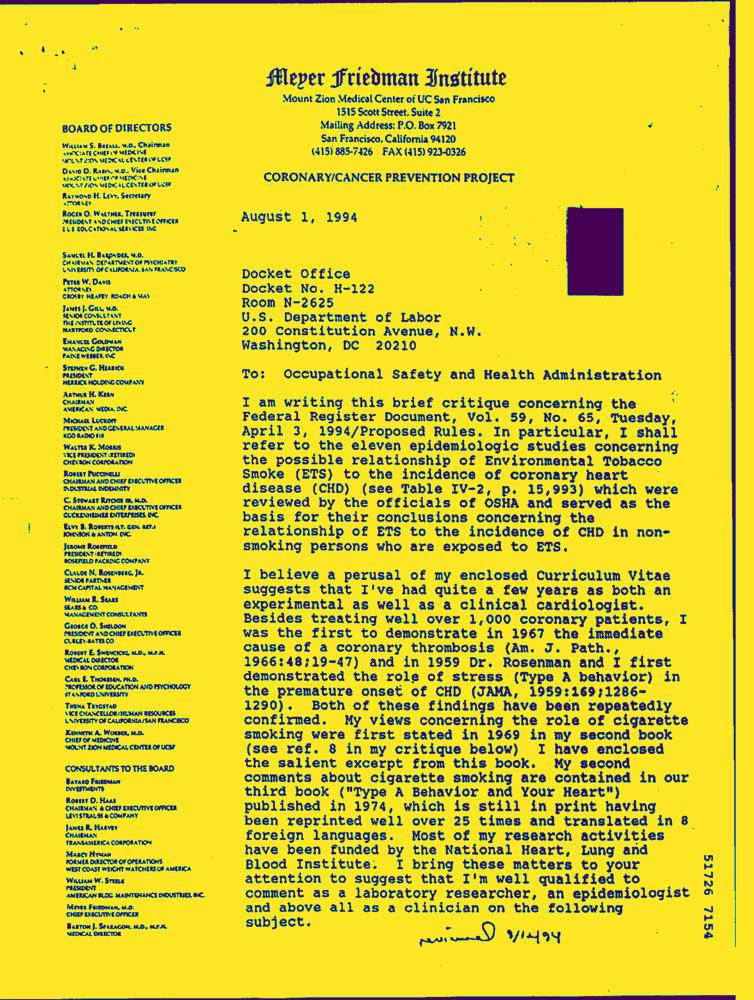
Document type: Letter-Doc